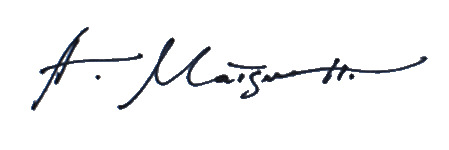
Signature of: atanas matsoureff